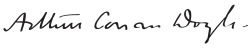
Signature of: arthur conan doyle